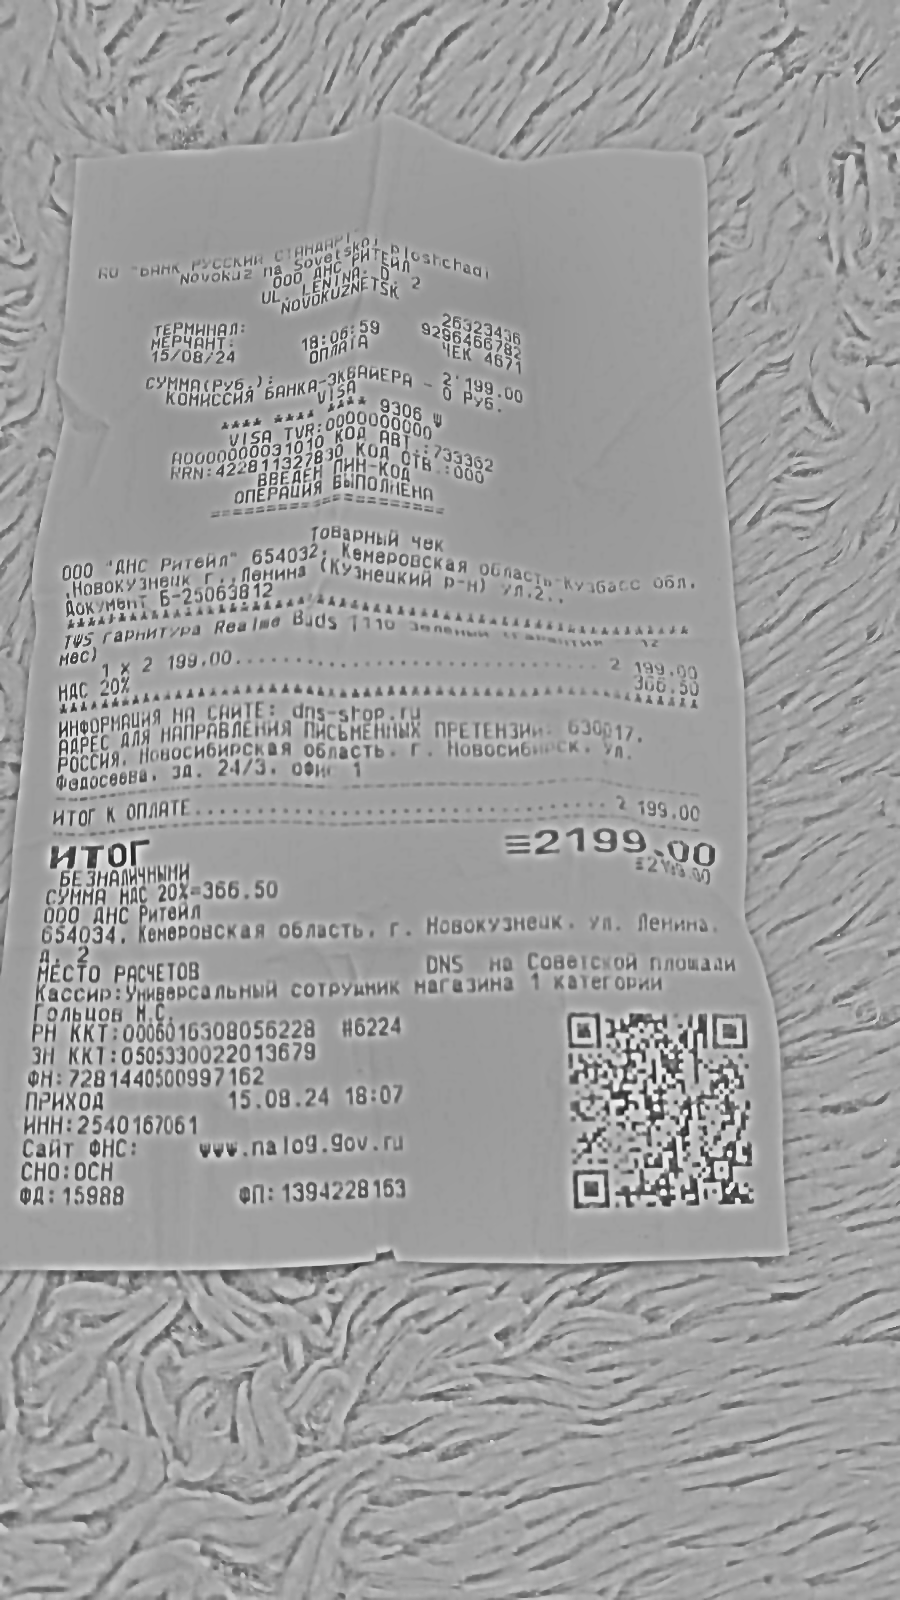
Продавец: 000 "ДНС Ритейл"
ИНН: 2540167061
Дата: 15.08.24
Товары: TWS гарнитура Realme Buds 1110 Зеленый (гарантия 12 мес)
Количество: 1
Цена: 2199.00
Сумма: 2199.00
Итого: 2199.00